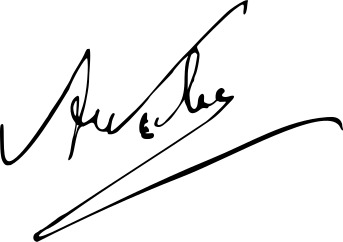
Signature of: alexandre colonna walewski